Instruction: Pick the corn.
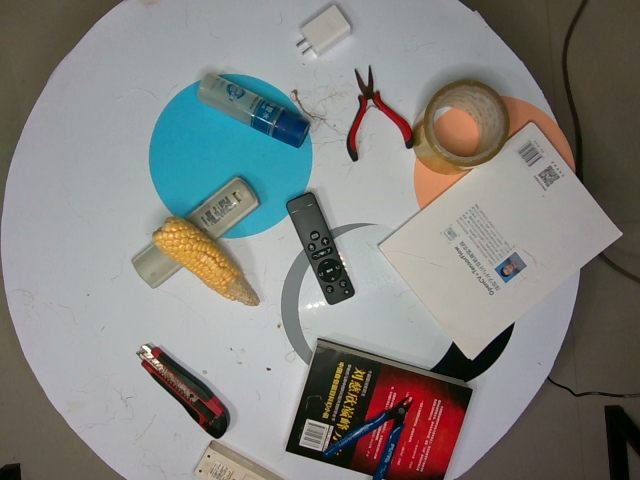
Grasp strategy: vertical